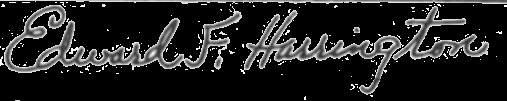
Signature of: edward francis harrington